Question: Describe the condition in detail:
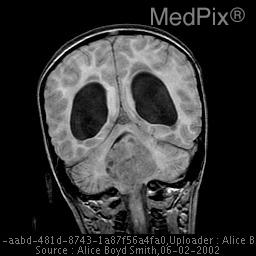
Answer: The disease is discussed as: Between the ages of 2-5 and 12-15, intracranial neoplasms in children are most commonly located in the posterior fossa.  Medulloblastoma (PNET - Primitive Neuroectodermal Tumors) and cerebellar astrocytomas account for two thirds of these neoplasms, and the remaining one-third are divided between ependymoma and brainstem glioma (usually astrocytoma).

Medulloblastomas in children orignate most commonly from the vermis.  They exhibit rapid growth, and frequently lead to hydocephalus.  These tumors have a tendency to spread via the subarachnoid spaces.  Up to 50% of patients will have CSF metastases at the time of diagnosis.  These can be found within the ventricular system and in the thecal sac of the spinal canal.  It is imperative that MR evaluation ot the spinal canal with gadolinium be performed prior to surgery.  Metastases appear as brightly enhancing foci studding the meninges.  After surgery, postoperative changes may become enhanced and might be indistinguishable from metastases.  Systemic metastases also occur, with the skeleton being the most common site. Skeletal metastases may be desmoplastic and sclerotic. The 5 year survival rate is 50% - 86% with combination chemo-radiation therapy.

On CT, medulloblastomas are ususally midline, solid hyperdense masses.  Small (< 10mm) cystic changes can be seen in up to 50 percent, and calcification occurs in up to 20 %.  Hydrocephalus is present in 90 %.  On MRI, they are usually hypointense to gray mattter on T1, and on T2 their appearance is variable.  CSF seeding is seen in 30%.  This tumor commonly and typically enhances intensely with both CT and MR contrast.